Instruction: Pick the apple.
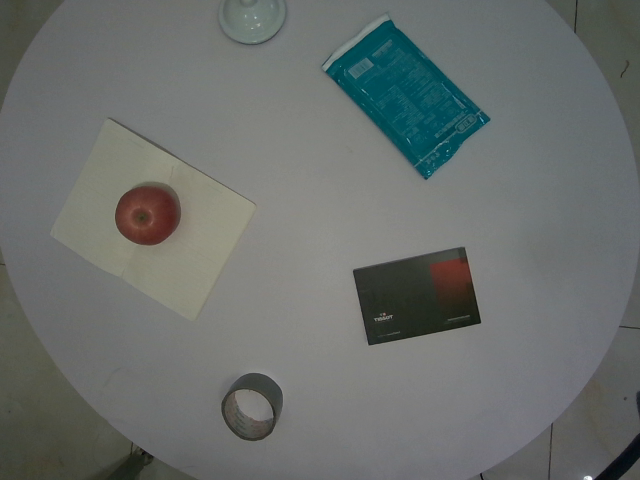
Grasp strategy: vertical